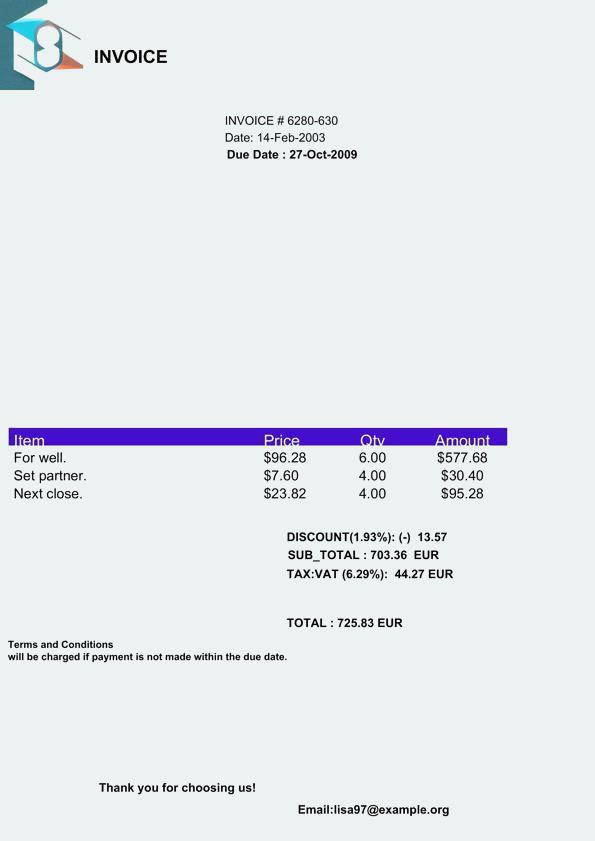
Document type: Invoice